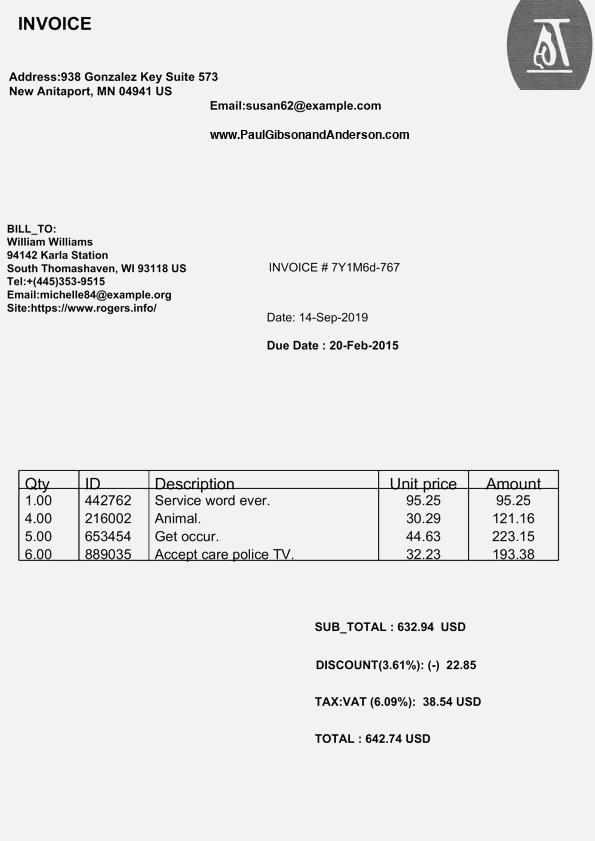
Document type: Invoice